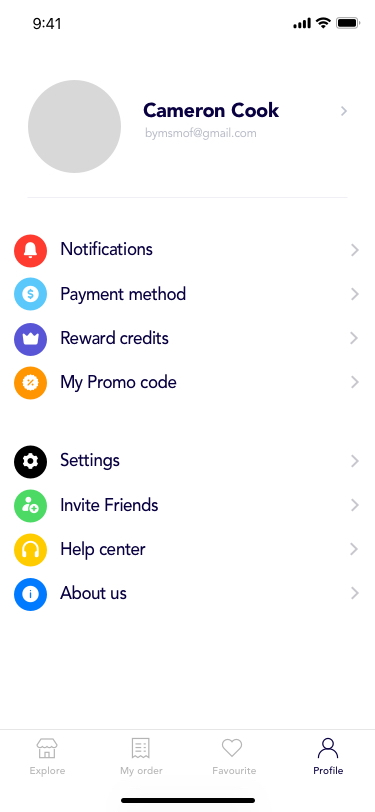
Text in this UI design:
Cameron Cook
bymsmof@gmail.com
Reward credits
My Promo code
Payment method
Notifications
Help center
About us
Invite Friends
Settings
Explore
My order
Favourite
Profile